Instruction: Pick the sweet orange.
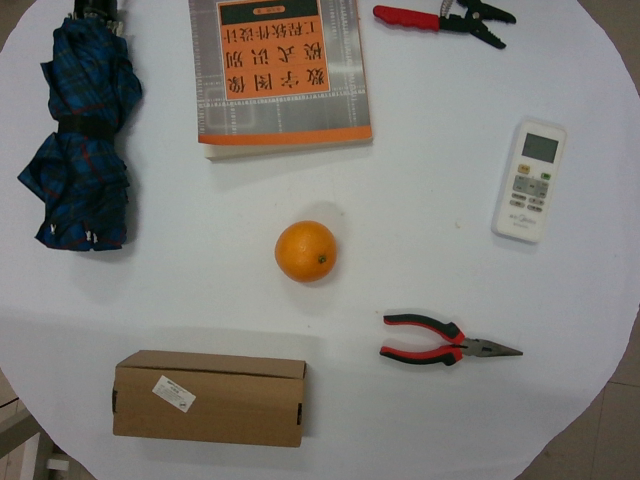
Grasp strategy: vertical